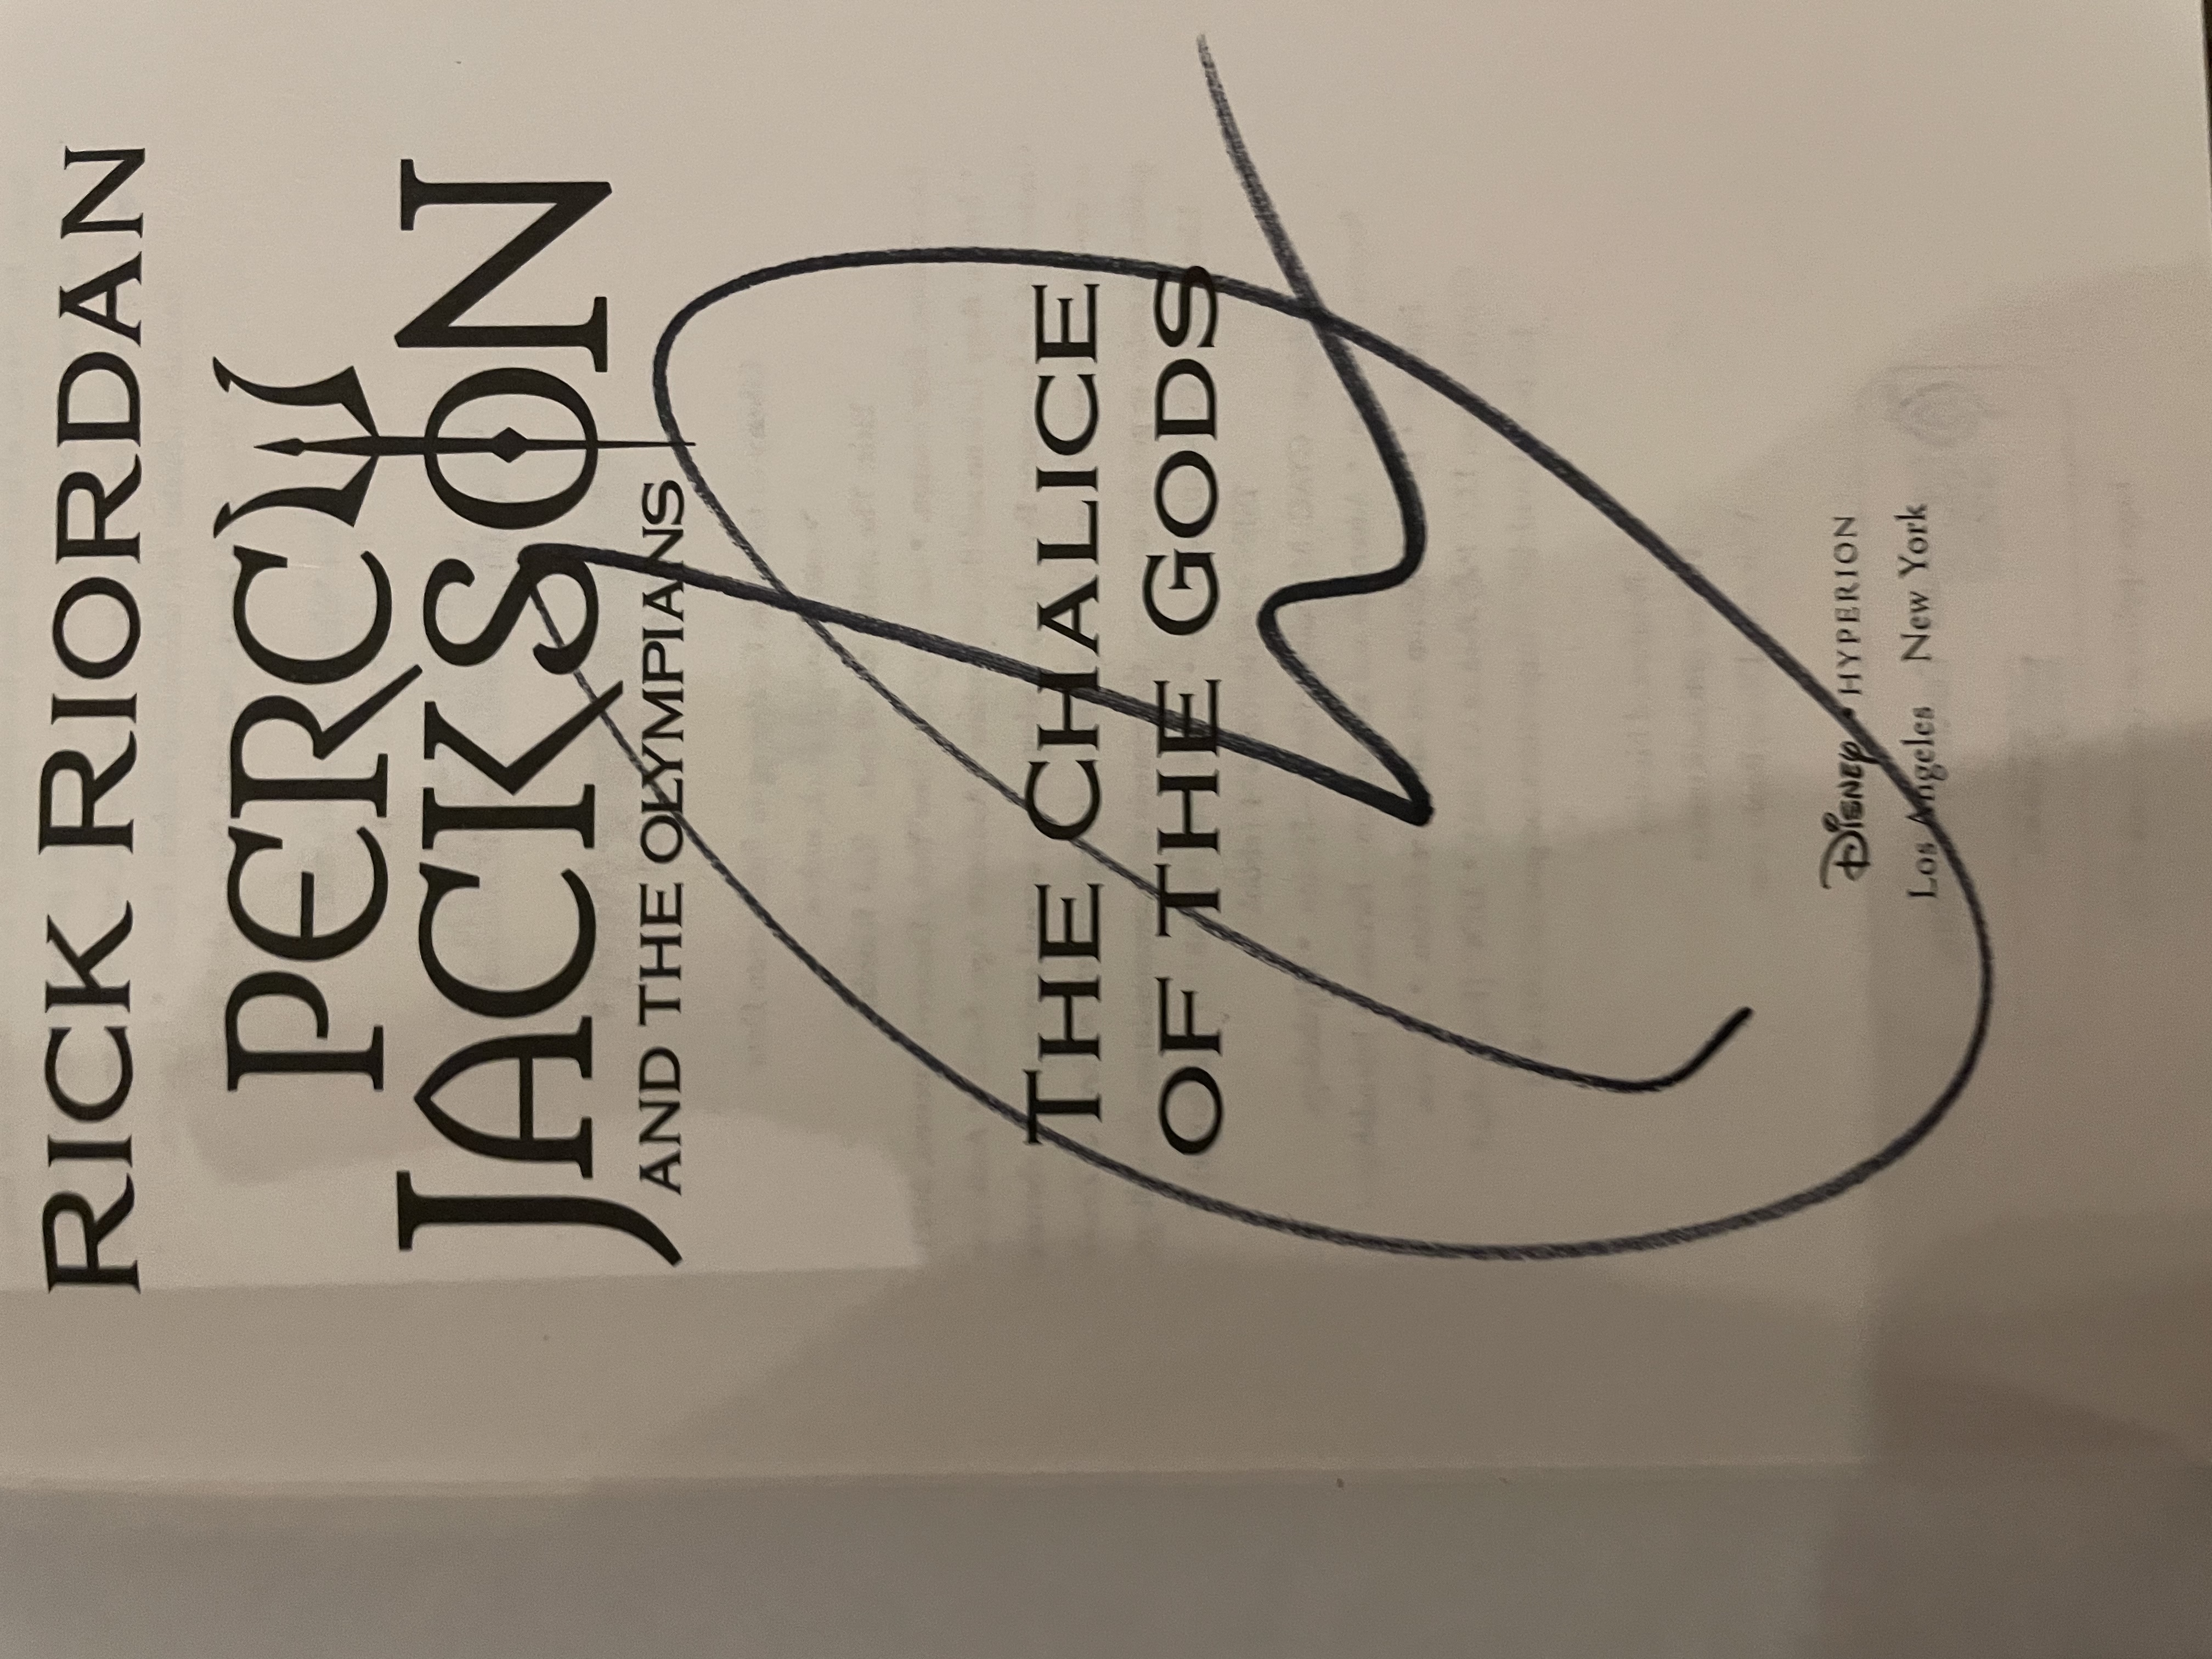
Signature of: rick riordan